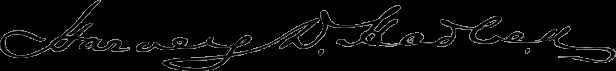
Signature of: harvey d hadlock